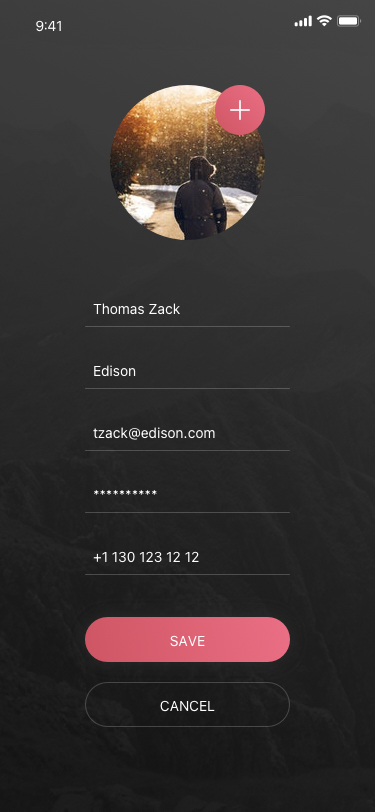
Text in this UI design:
CANCEL
SAVE
**********
+1 130 123 12 12
tzack@edison.com
Edison
Thomas Zack